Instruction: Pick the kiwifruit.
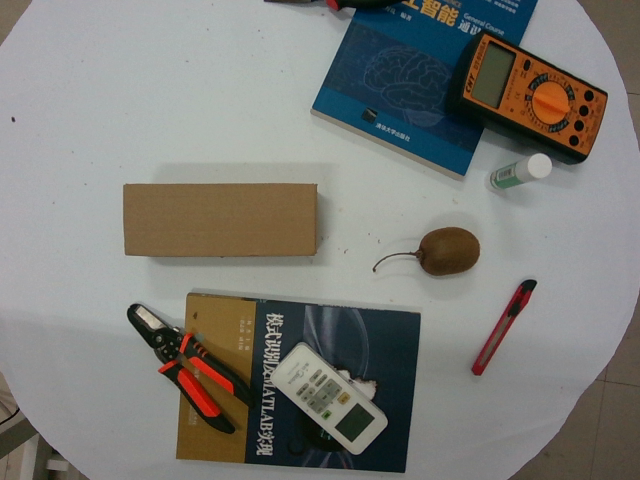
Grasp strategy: vertical